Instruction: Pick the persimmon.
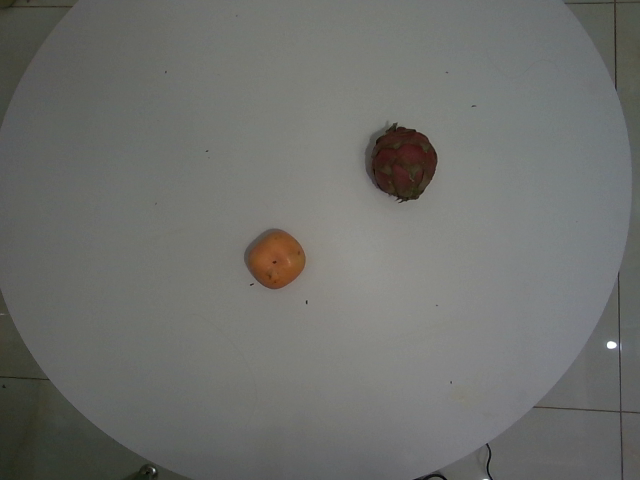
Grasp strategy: vertical